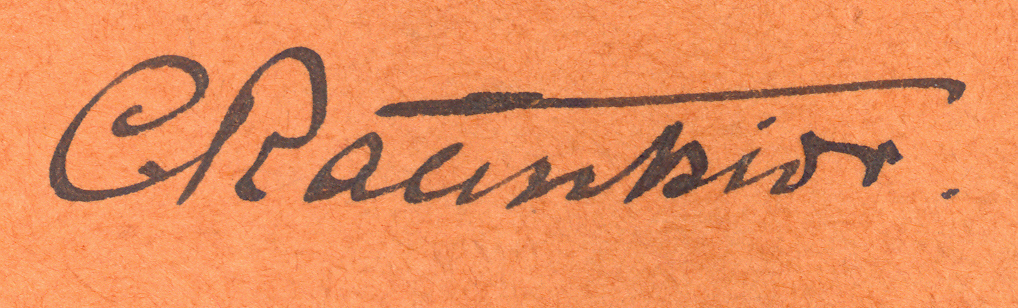
Signature of: christen c raunkiær